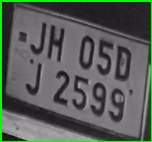
License plate number: JH 05DJ 2599